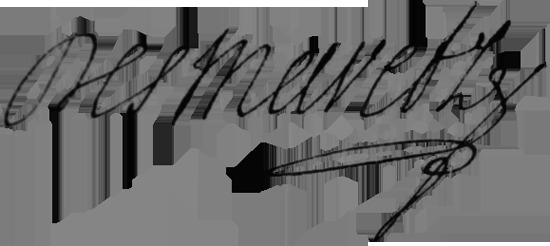
Signature of: nicolas desmarets